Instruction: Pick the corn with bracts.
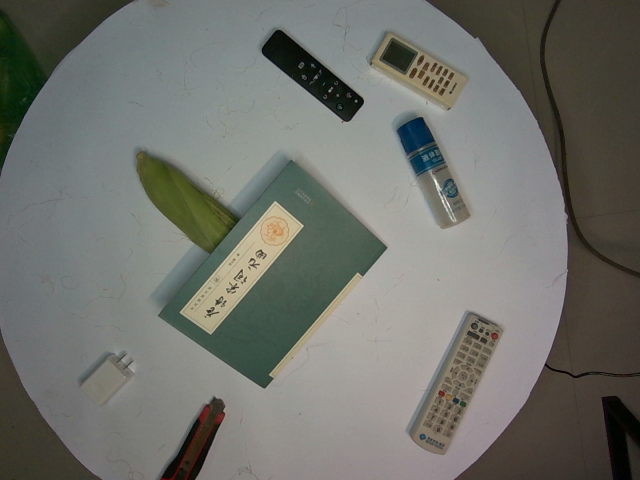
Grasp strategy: vertical